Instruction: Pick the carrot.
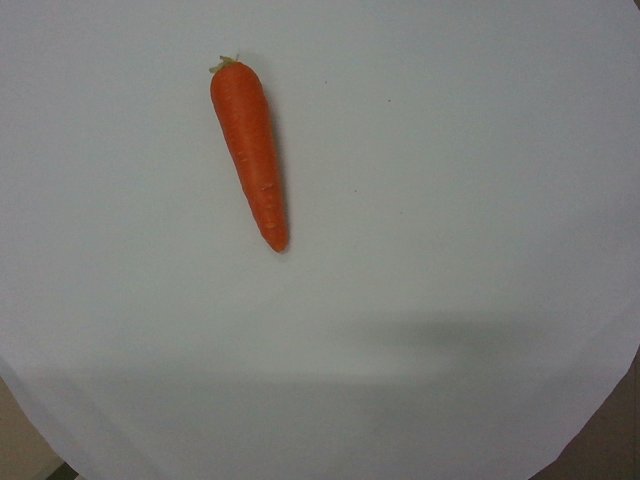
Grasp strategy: vertical